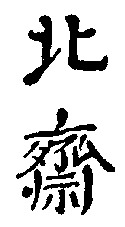
Signature of: katsushika hokusai